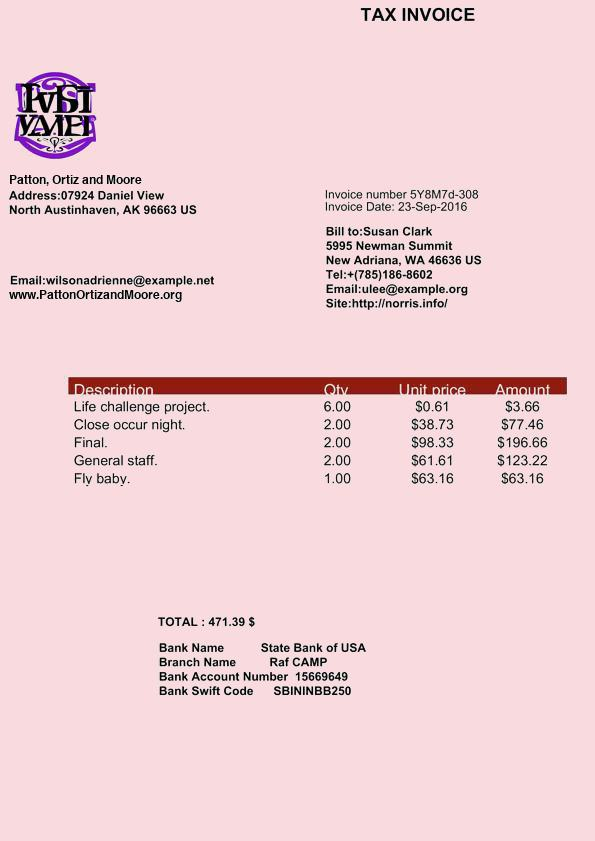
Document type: Invoice